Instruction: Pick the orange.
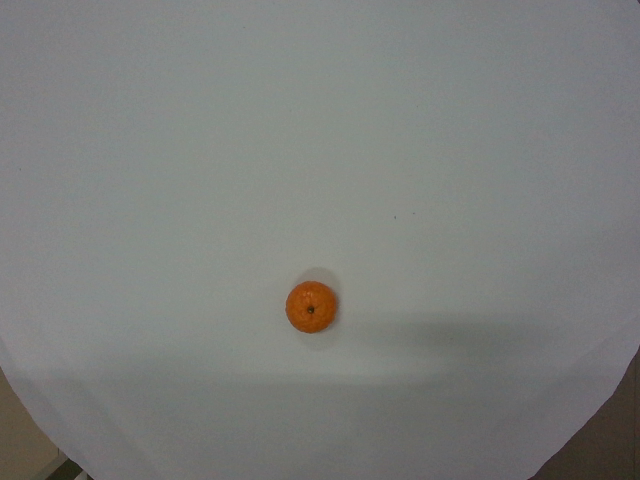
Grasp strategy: vertical